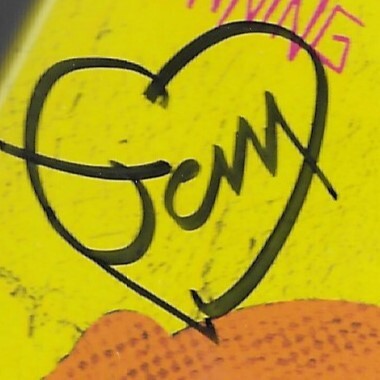
Signature of: john cameron mitchell